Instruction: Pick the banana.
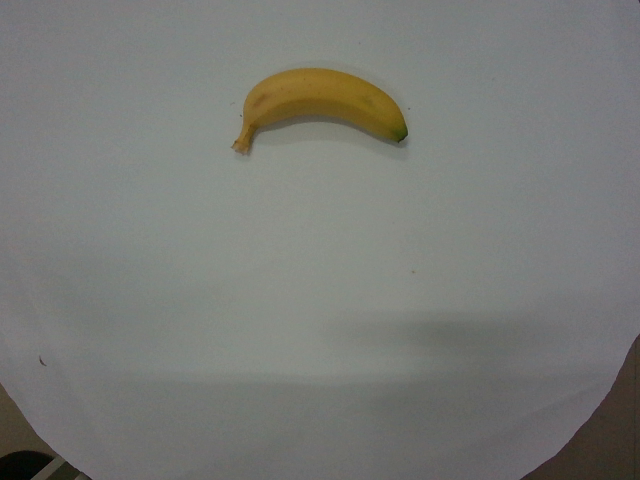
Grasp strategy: vertical